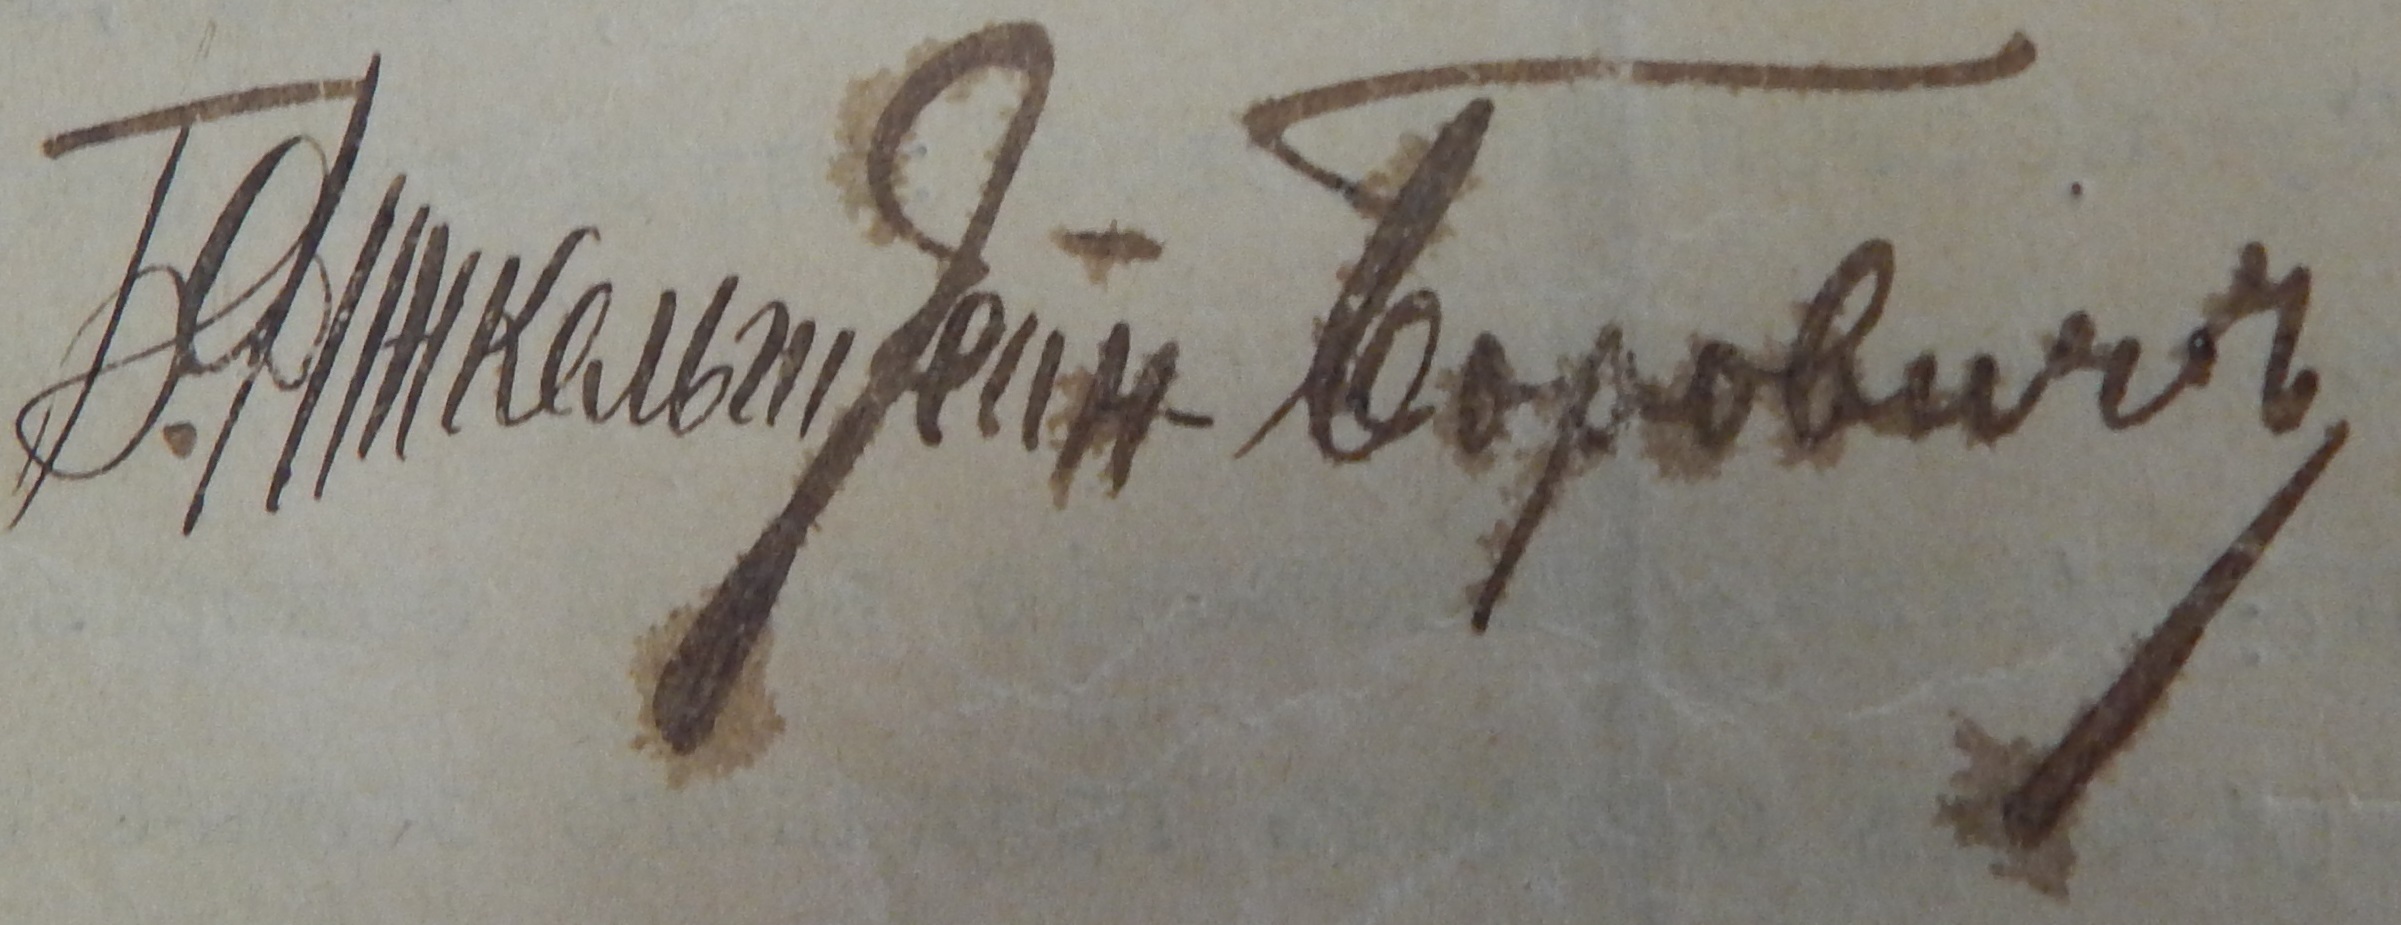
Signature of: borys borovych